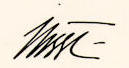
Signature of: franz nissl